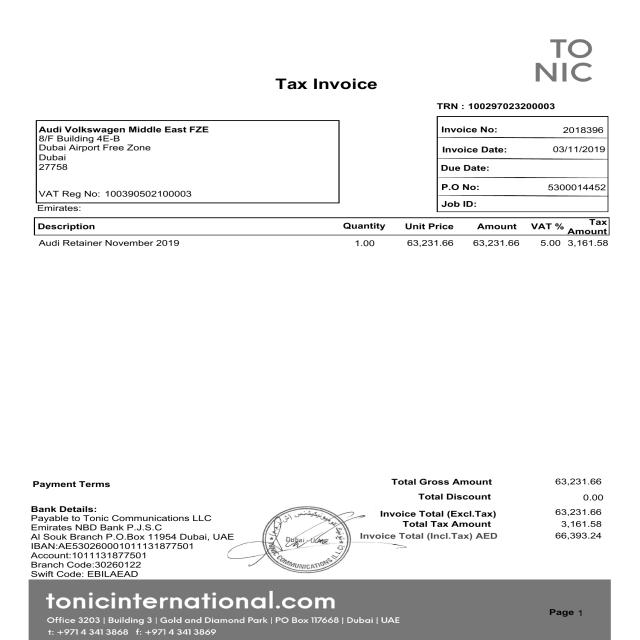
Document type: Invoice